Question: What is the assessed value of the property as noted in the document?
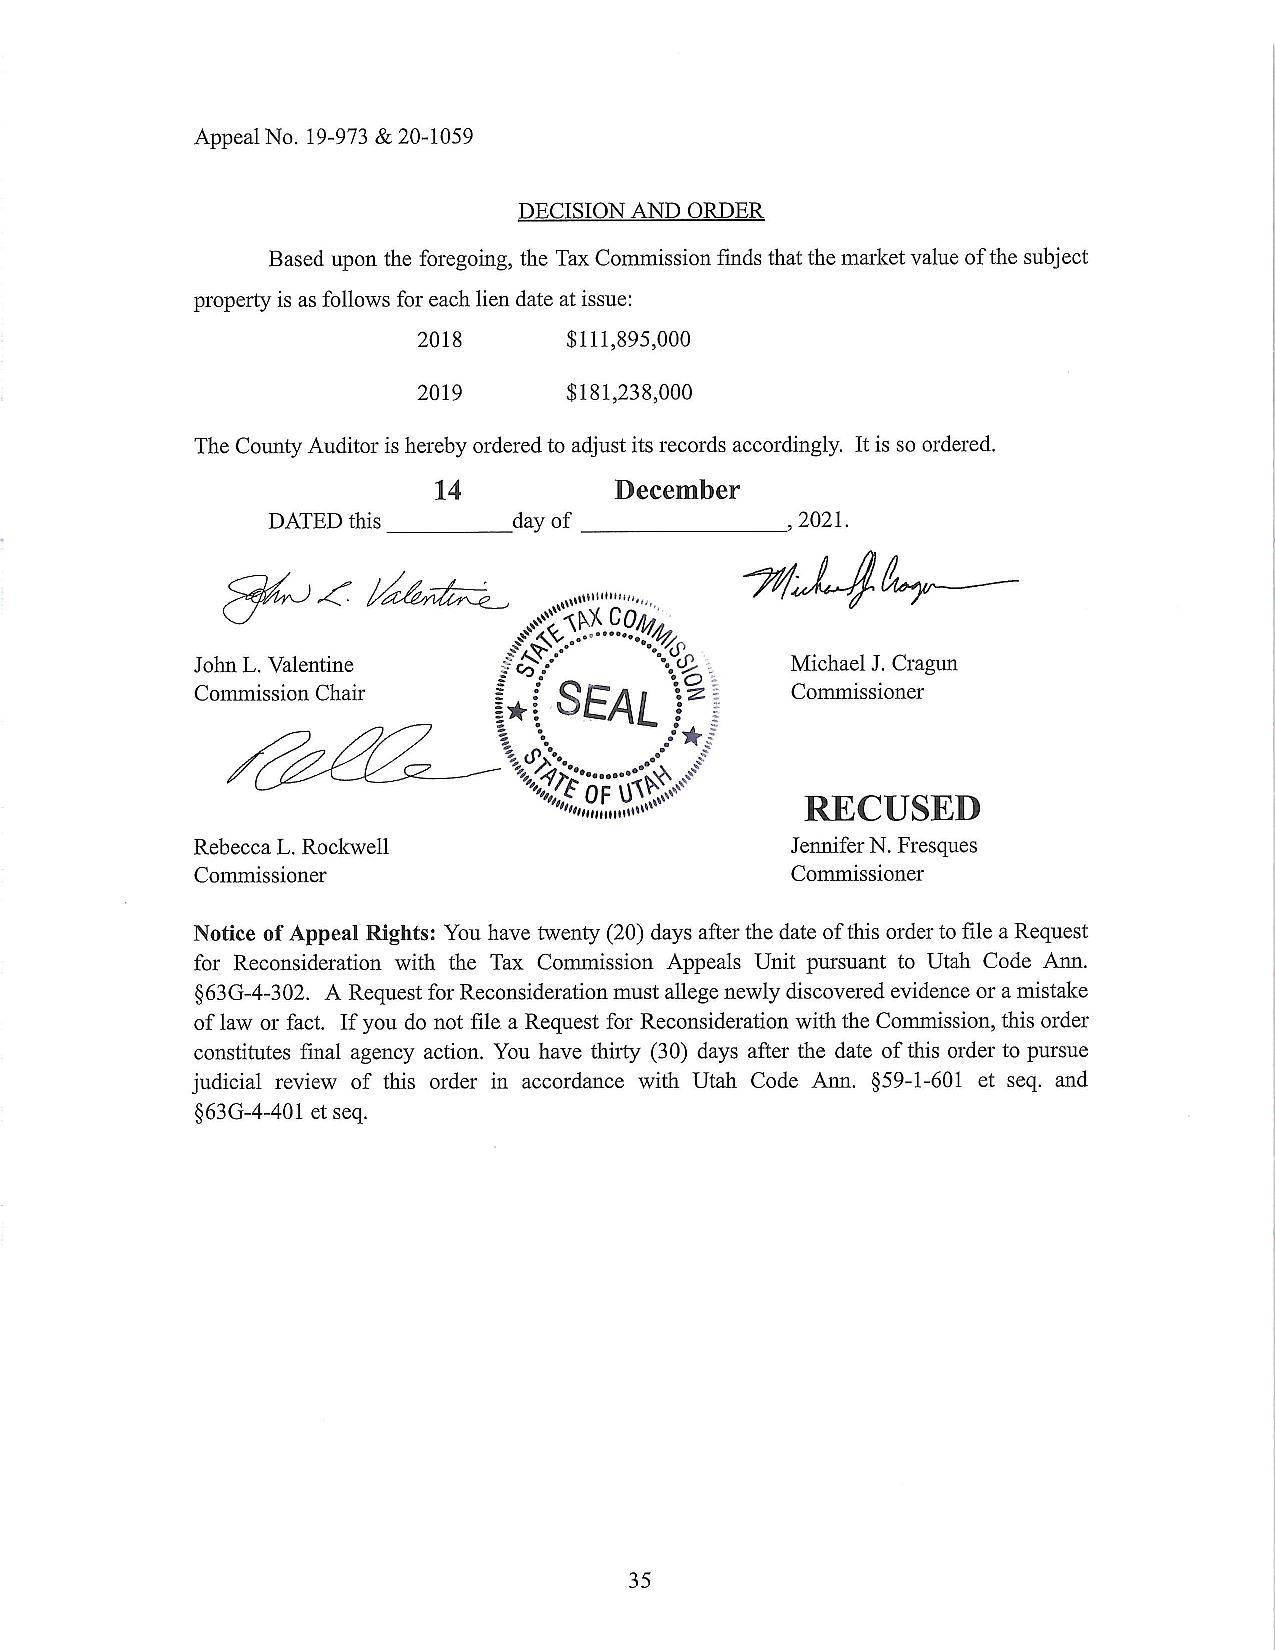
Answer: "$181,238,000 |  $111,895,000"